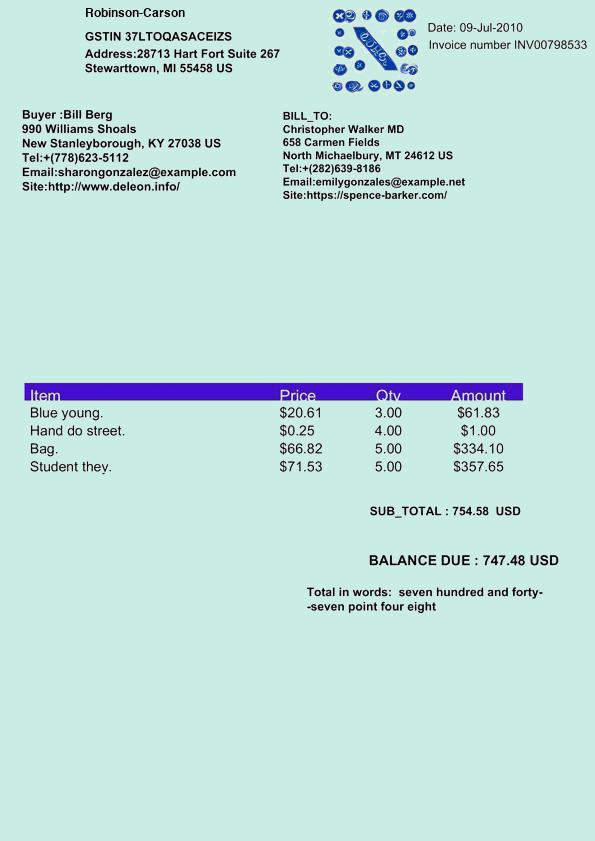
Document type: Invoice